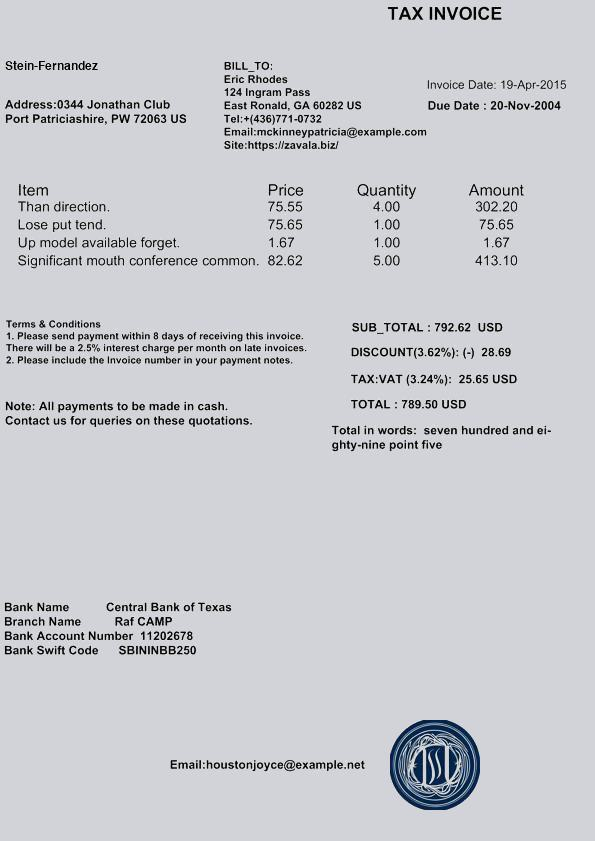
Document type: Invoice